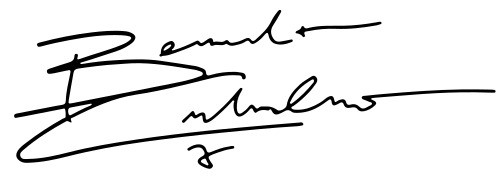
Signature of: benedict cumberbatch